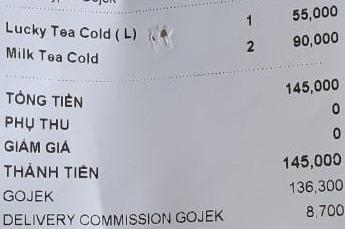
<table>
<tr>
<td>Lucky Tea Cold ( L )</td>
<td>1</td>
<td>55,000</td>
</tr>
<tr>
<td>Milk Tea Cold</td>
<td>2</td>
<td>90,000</td>
</tr>
</table>

TỔNG TIỀN 145,000
PHỤ THU 0
GIẢM GIÁ 0
THÀNH TIỀN 145,000
GOJEK 136,300
DELIVERY COMMISSION GOJEK 8,700